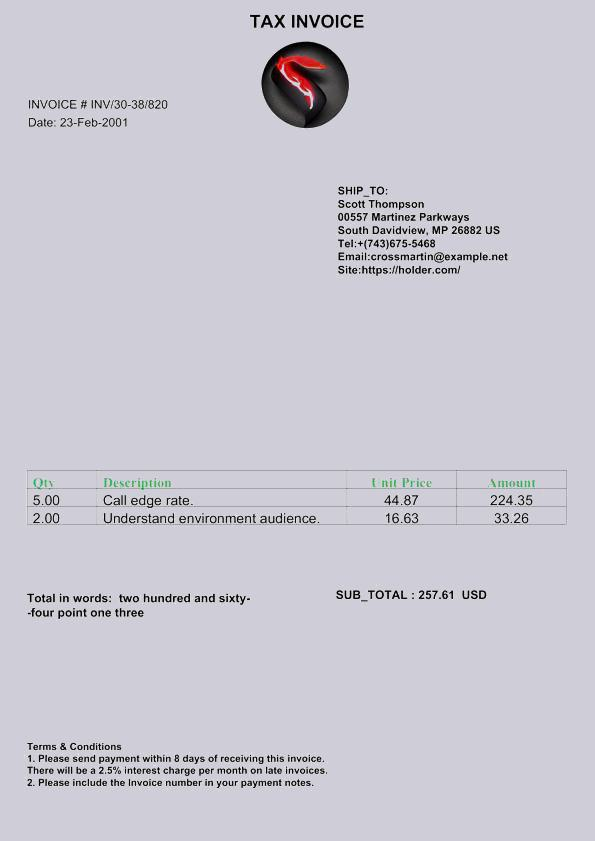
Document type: Invoice